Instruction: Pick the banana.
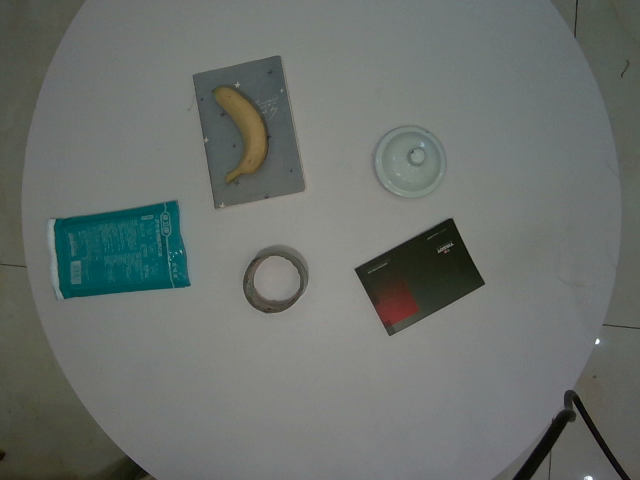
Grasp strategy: vertical